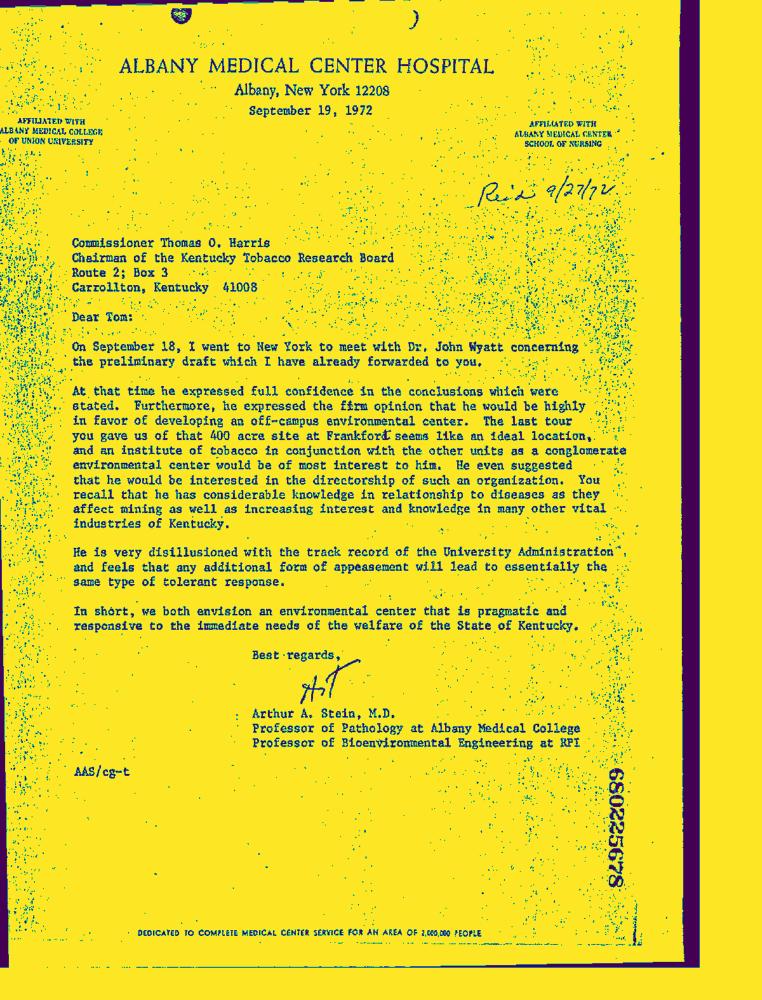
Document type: Letter-Doc